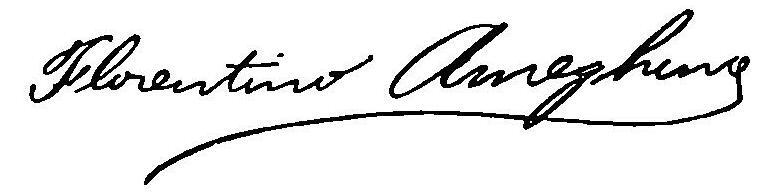
Signature of: florentino ameghino